Question: What jurisdiction, city, or county is the document associated with?
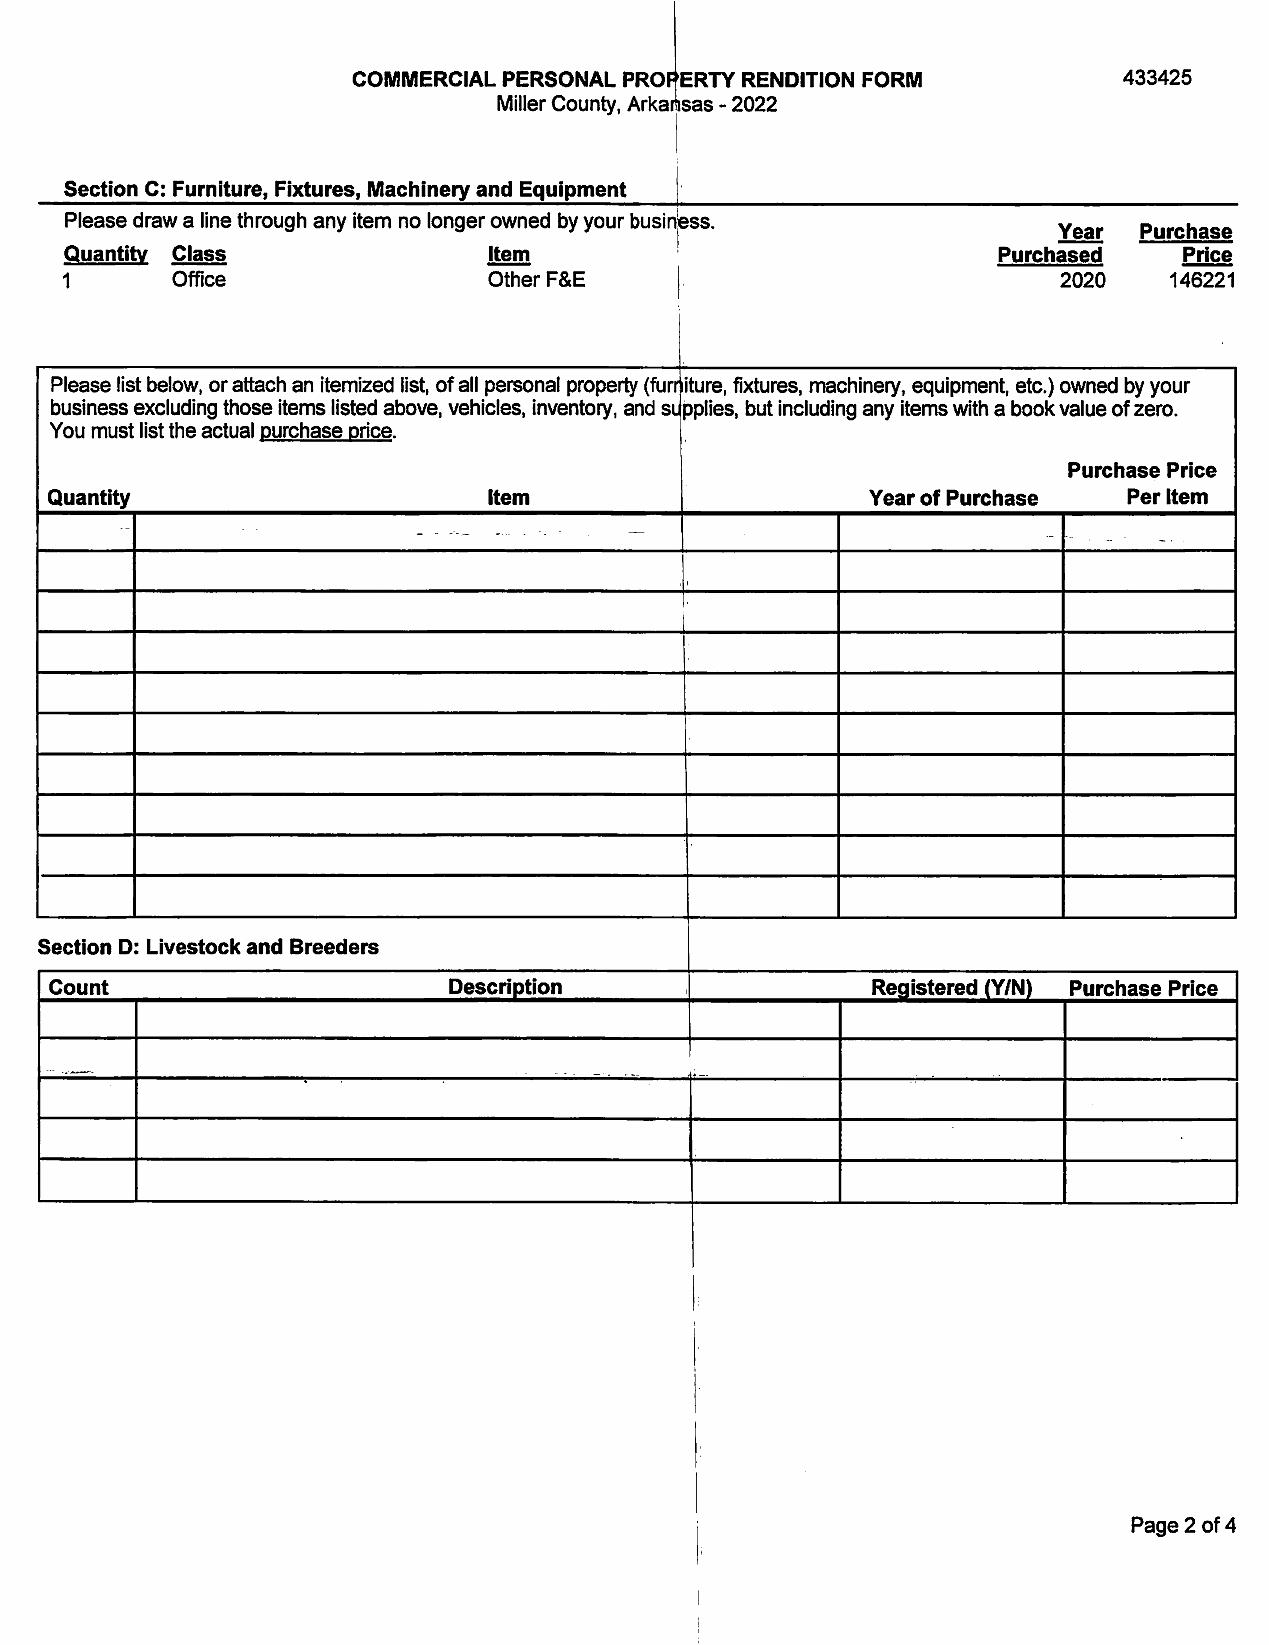
Answer: "Miller County"